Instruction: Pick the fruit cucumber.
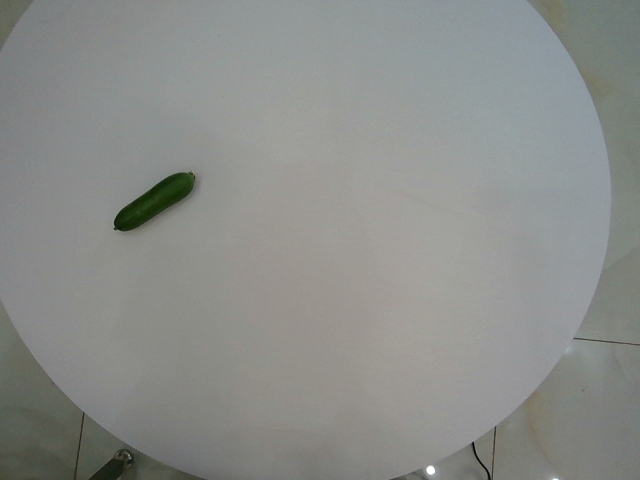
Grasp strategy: vertical